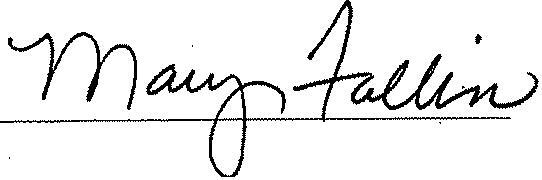
Signature of: mary fallin